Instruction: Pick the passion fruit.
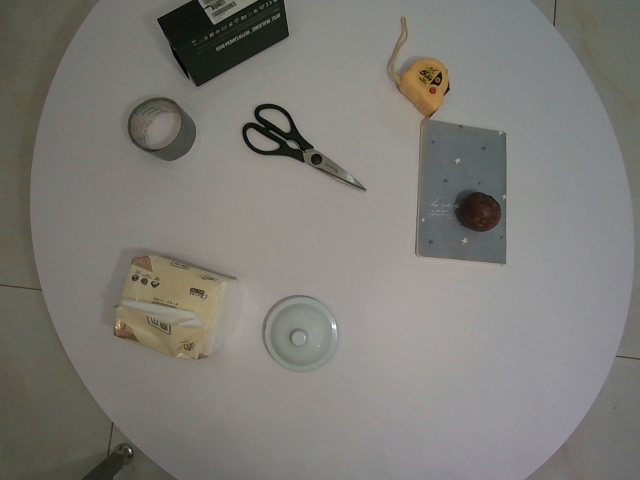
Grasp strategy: vertical